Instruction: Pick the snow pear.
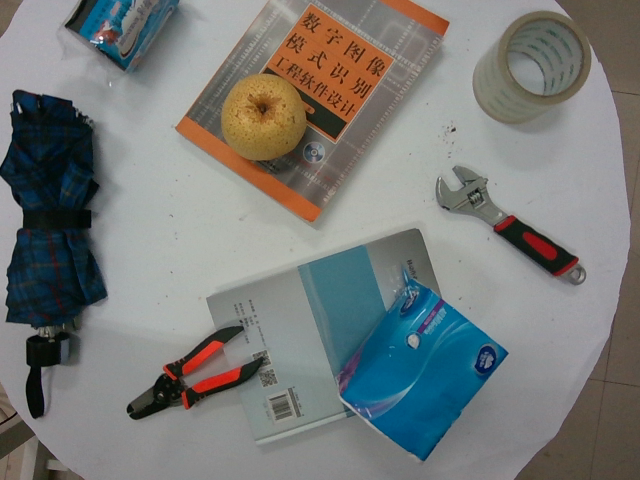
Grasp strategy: vertical